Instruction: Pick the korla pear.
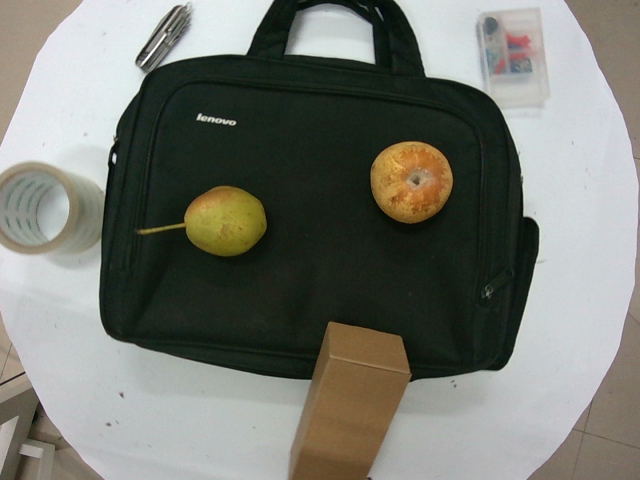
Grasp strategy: vertical